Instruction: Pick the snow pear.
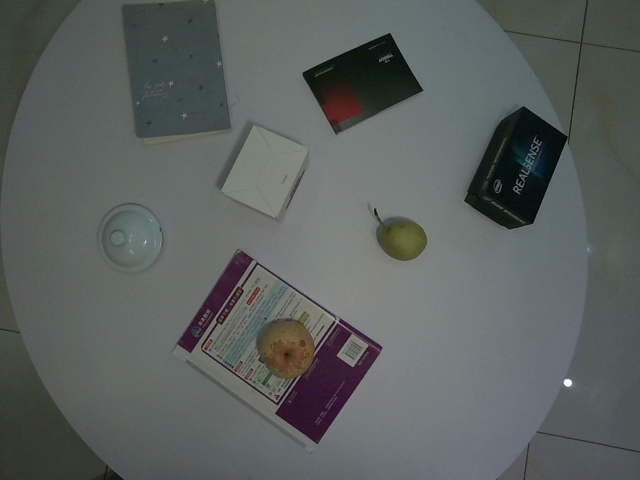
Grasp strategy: vertical